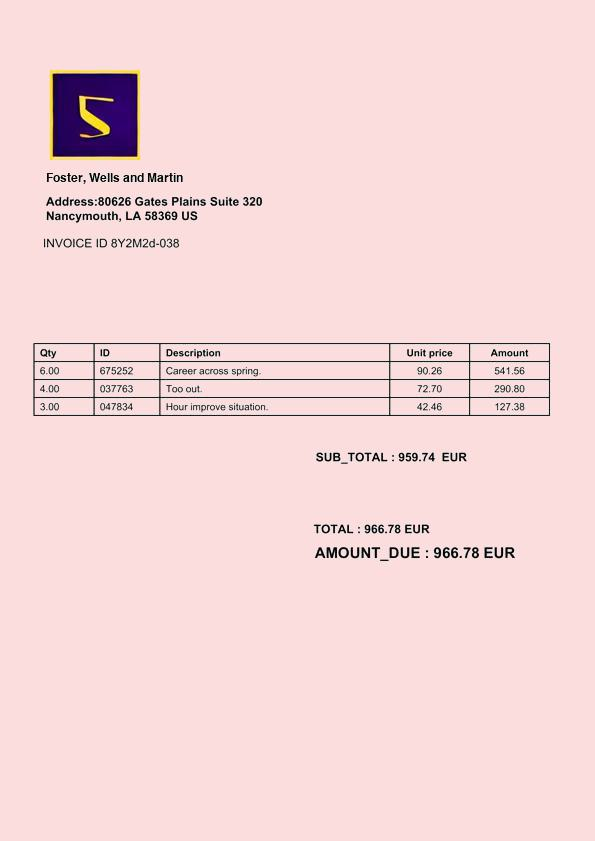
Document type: Invoice